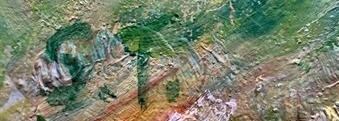
Signature of: sláva tonderová zátková